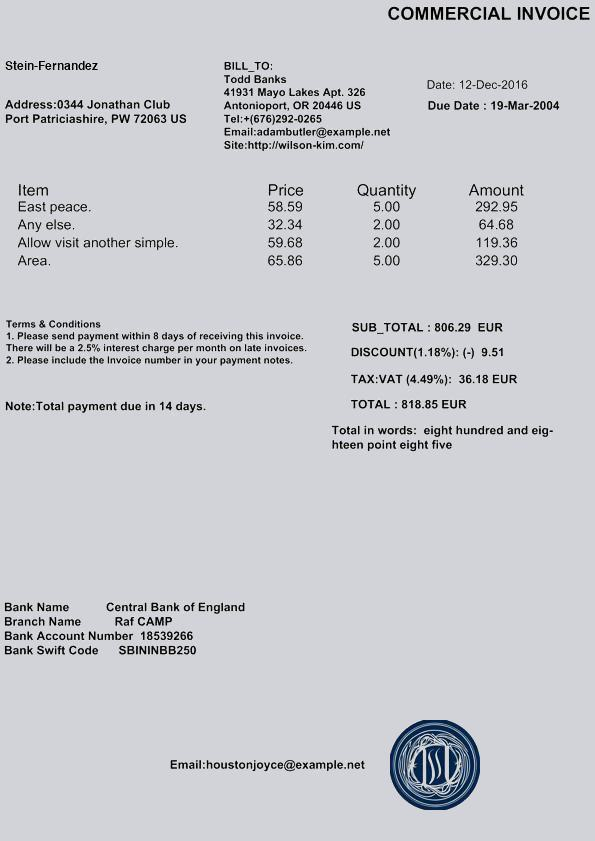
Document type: Invoice